Question: Explain the disease:
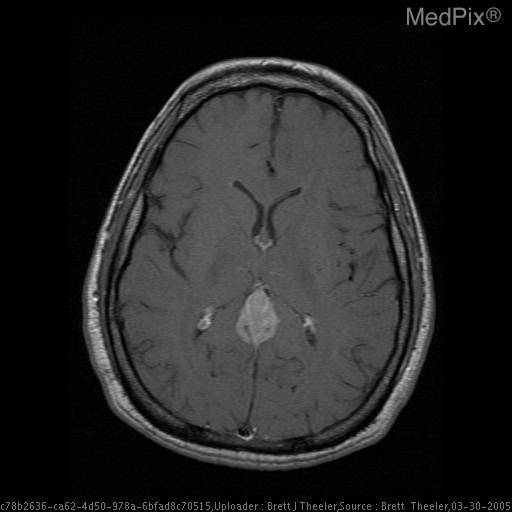
Answer: The disease is discussed as: This patient has a rare presentation of metastatic carcinoma to the pineal region.